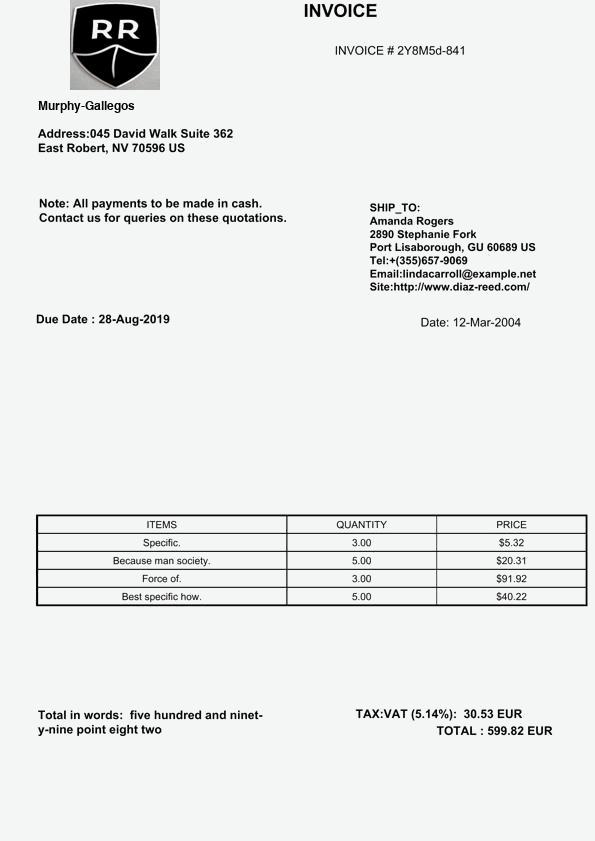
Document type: Invoice